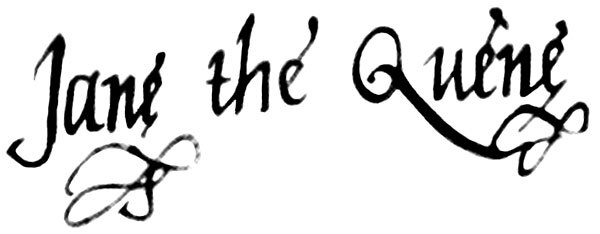
Signature of: lady jane grey